Question: Talk about the condition:
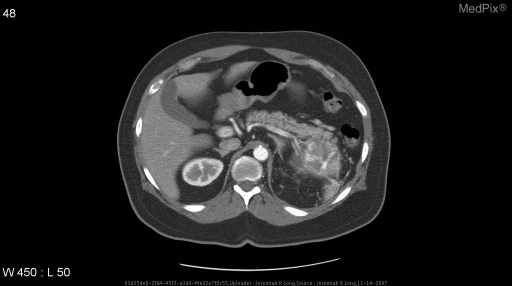
Answer: The disease is discussed as: Renal cell carcinoma (RCC) is also known as renal adenocarcinoma, hypernephroma, clear cell carcinoma, and malignant nephroma.  It is responsible for approximately 2% of adult malignancies.  Male-female ration is 1.5:1.  Age at presentation ranges from 50 to 70 years, with a median age at diagnosis of 57 years. Risk factors for RCC inclued tobacco use, long-term phenacetin use, Von Hippel-Lindau disease (VHLD), chronic dialysis, and family history.

Bilateral RCC commonly develops in patients with VHLD, tuberous sclerosis, acquired cystic kidney disease and familial RCC.  Bilateral neoplasms occur in less than 2% of patients with sporadic RCC.  This tumor may spread via local extension, hematogenously, or by the lymphatic system.

ROBSON CLASSIFICATION FOR STAGING OF RCC:
     I    - Tumor confined to renal capsule
     II   - Tumor extends throught renal capsule but is confined
            to renal fascia.  Ipsilateral adrenal may be involved
            in this stage
     IIIA - Tumor involves renal vein, IVC, or both
     IIIB - Tumor involves regional lymph nodes
     IIIC - Tumor involves regional nodes and renal venous structure
     IVA  - Direct extension of tumor through renal fascia to
            involve adjacent organs besides ipsilateral adrenal
     IVB  - Distant metastases

Treatment options include surgery (radical or partial nephrectomy), angioinfarction (arterial tumor embolization), hormonal therapy (e.g. progestins, antiestrogens, and androgens), chemotherapy, immunotherapy (Interferons), and radiation therapy.  Tumor embolization may be used to minimize blood loss during surgery or to produce palliation. Objective tumor regression after treatment with hormonal agents is achieved in less than 6% of patients. Immunotherapy is mainly used in patients with metastatic RCC after resection of primary tumors with successful results in about 20% to 30% of patients with 5% to 10% complete responses. RCC is relatively radioresistant tumor. The role of radiation therapy is primarily in preoperative reduction in the size and fixation of tumors.

CT FINDINGS IN RENAL CELL CARCINOMA
     - Most occur in the renal cortex and demonstrate an exophytic growth pattern.  They distort the renal contour and larger tumors involve both the renal cortex and medulla.  Solid tumors may be hyperdense, hypodense, or hyperdense on non-enhanced CT. Some lesions may appear heterogenous on non-enhanced scans because of hemorrhage and necrosis.  Tumor calcification occurs in approximately 30% of cases.  They may also rarely demonstrate small amounts of adipose tissue.  A combination of fat and calcification shoud suggest RCC because fat-containing AMLs do not usually calcify. Solid RCCs usually demonstrates heterogenous enhancement(>10 HU).  2% to 5% of RCCs are predominantly cystic. Filling defects (clots, tumor thrombus) in the collecting sytem and renal veins may be seen.